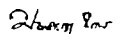
Signature of: bhekh bahadur thapa